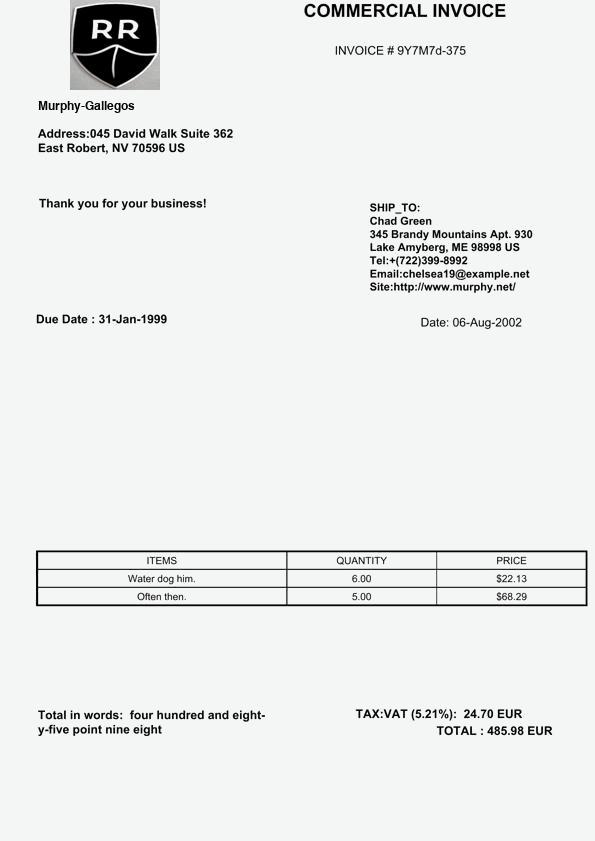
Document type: Invoice